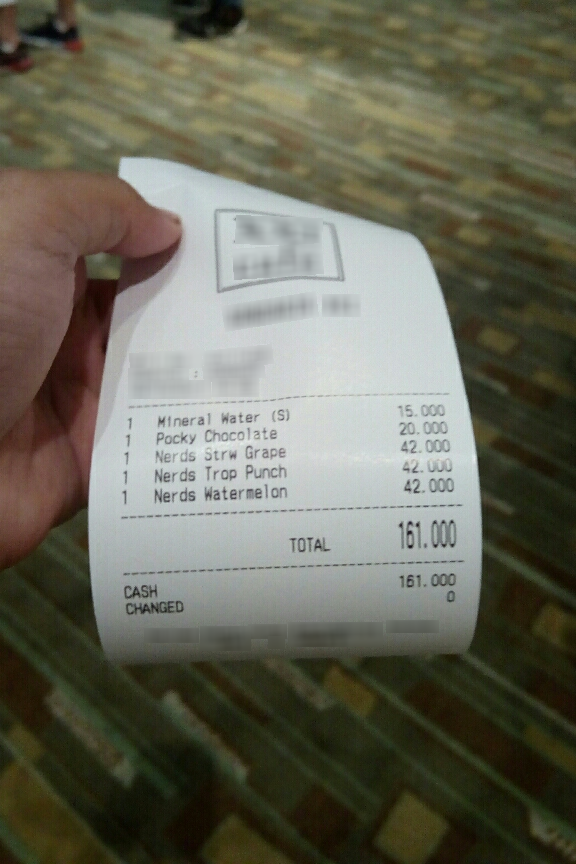
Receipt information:
total: 161.000
line_items: item_name: Mineral Water (S)
item_value: 15.000
item_quantity: 1
item_name: Pocky Chocolate
item_value: 20.000
item_quantity: 1
item_name: Nerds Strw Grape
item_value: 42.000
item_quantity: 1
item_name: Nerds Trop Punch
item_value: 42.000
item_quantity: 1
item_name: Nerds Watermelon
item_value: 42.000
item_quantity: 1